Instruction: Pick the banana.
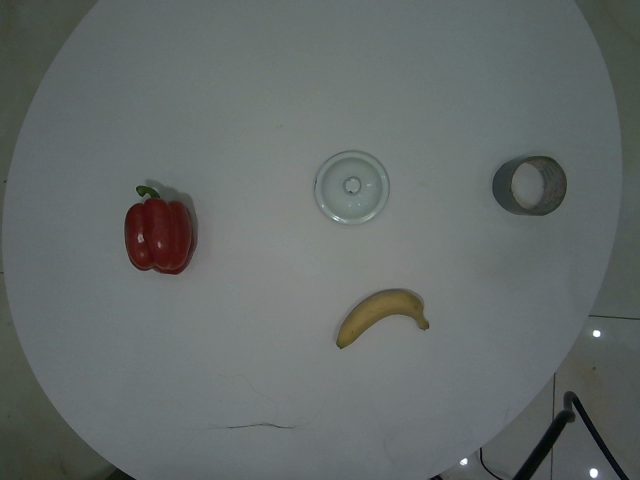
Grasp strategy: vertical